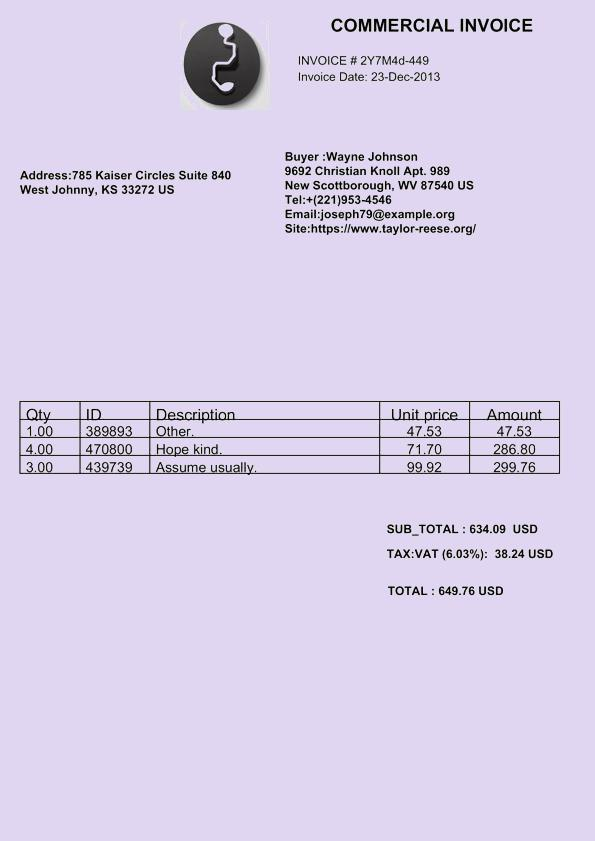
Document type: Invoice